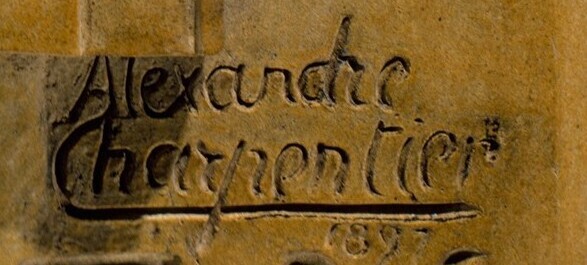
Signature of: alexandre charpentier